Question: Talk about the condition:
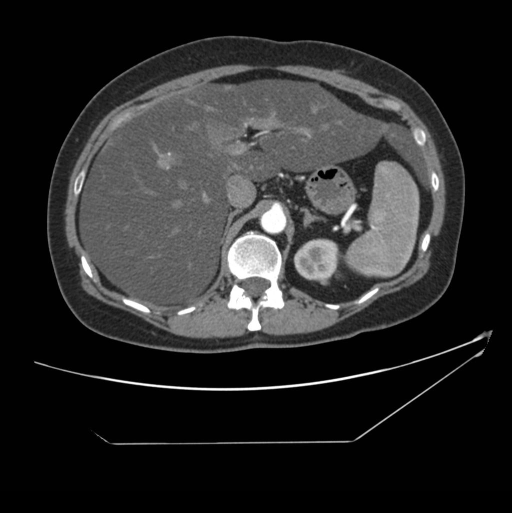
Answer: The disease is discussed as: Fatty metamorphosis is a common metabolic response of the liver to a variety of inciting agents and disease states.  These agents and states include corticosteroids, chemotherapy, diabetes mellitus, hyperlipidemia, hepatotoxic drugs, obesity, severe hepatitis, chronic alcoholism, malnutrition / malabsorption, jejuno-ileal and jejunocolic bypass surgery, hyperalimentation, congestive heart failure, and blunt hepatic trauma.  Despite these associations, the exact pathophysiologic mechanisms remain obscure.  Possibly diminished portal venous perfusion has a significant effect on producing fatty change and altering hepatic density.  A relative hepatocellular ischemia is proposed to result in decreased parenchymal glycogen and increased accumulations of fat.  The fat content of the liver may rise as high as 40% - 50% of the weight, well above the normal value of approximately 5%.
Regional variation in amount of liver-cell fat can produce entities called pseudolesions or pseudotumors, usually discovered during imaging. Focal fatty sparing in an otherwise fatty liver  occurs in several typical locations: along the gallbladder fossa, along the falciform ligament, occasionally in the periphery of the liver and near the hilum which is perfused with low-insulin blood from a pyloric vein. Because focal fatty sparing can only occur in the presence of fatty liver disease, most of these patients have a history of one of the disease states or agent exposures mentioned above.

Classic features that will help differentiate focally fatty sparing from a hypoechoic mass are that it occurs in these typical locations, often has a geographic (triangular or quadrangular) shape vice being round like most masses and focally fatty sparing, since it is not a mass, will not demonstrate mass effect on adjacent structures, particularly crossing vessels.